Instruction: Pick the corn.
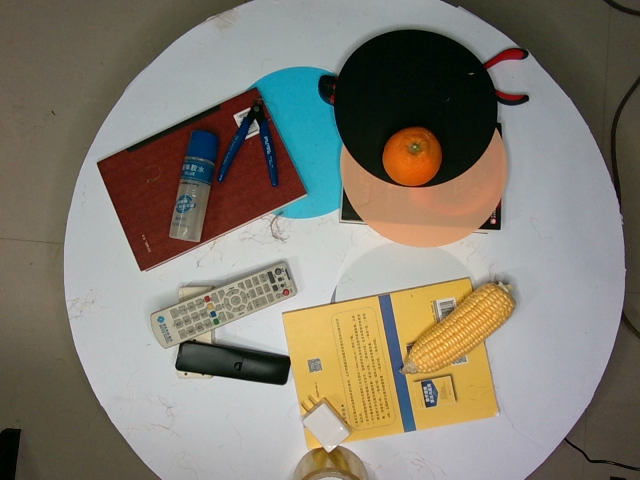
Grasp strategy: vertical